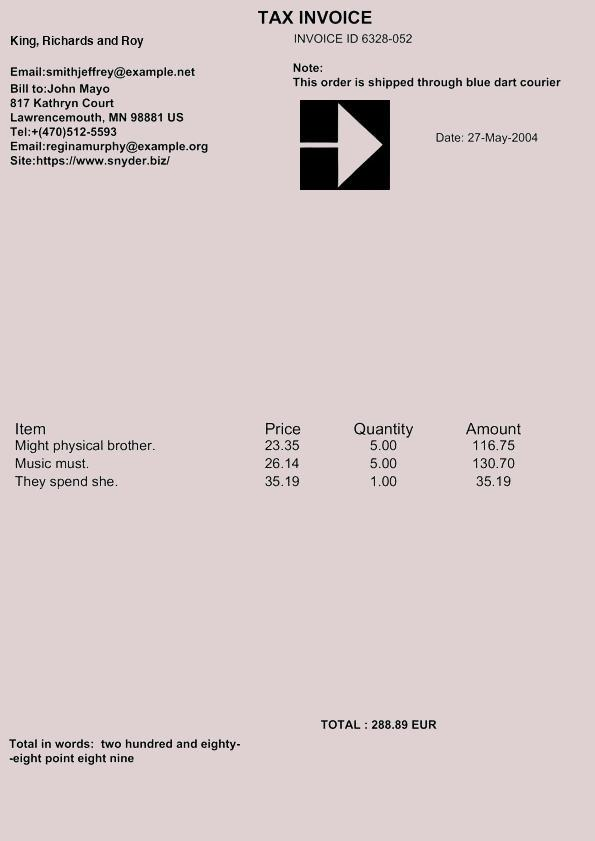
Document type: Invoice